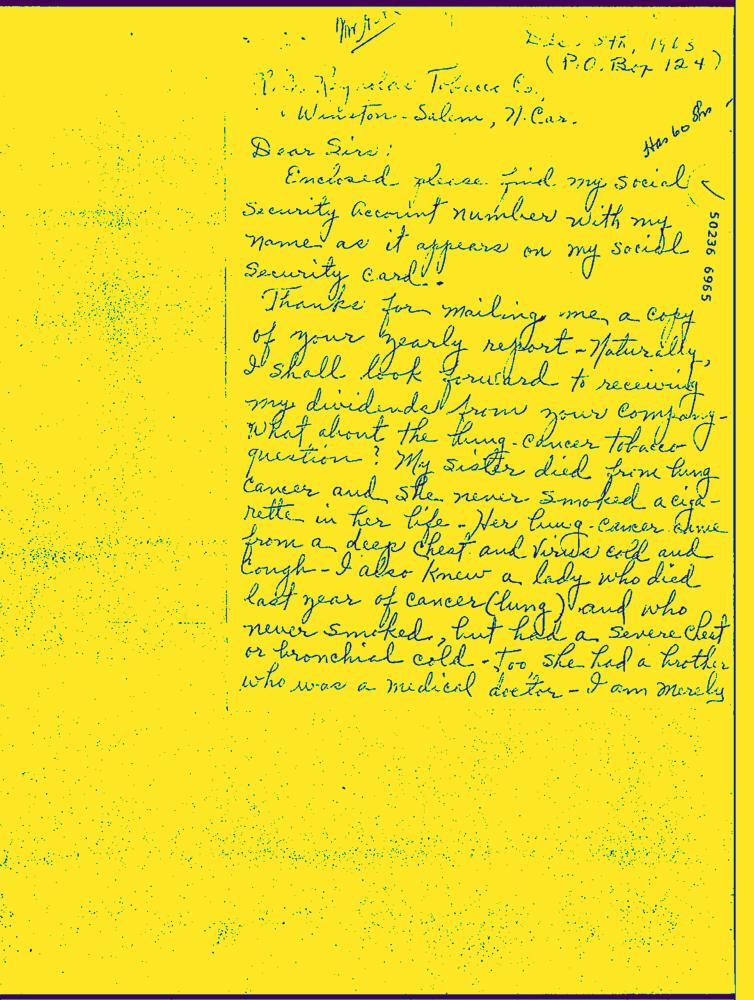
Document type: Hand-Written